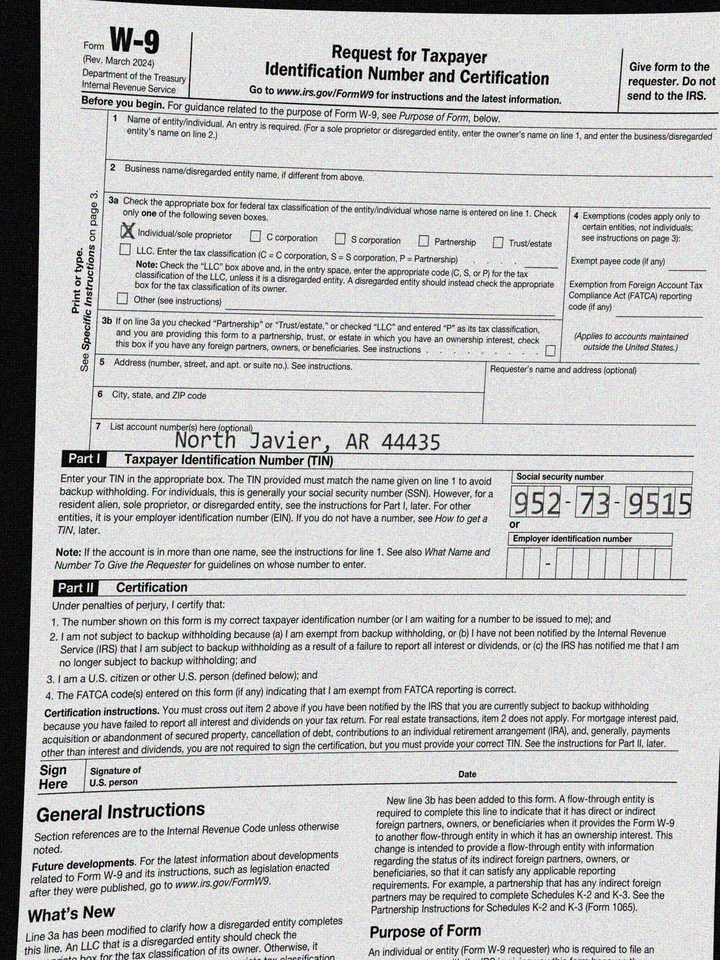
adr2: North Javier, AR 44435
cbx: yes
ssn: 952739515